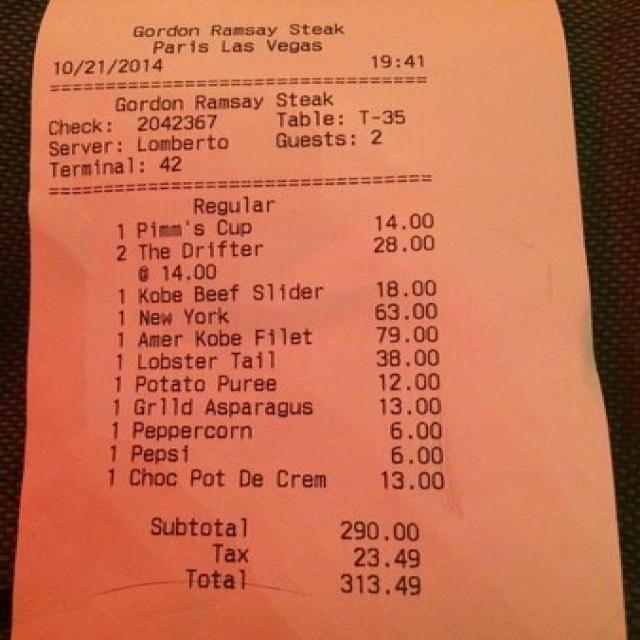
gt_parse: date: 10/21/2014
criticals: name: Total
price: 313.49
store: Gordon Ramsay Steak